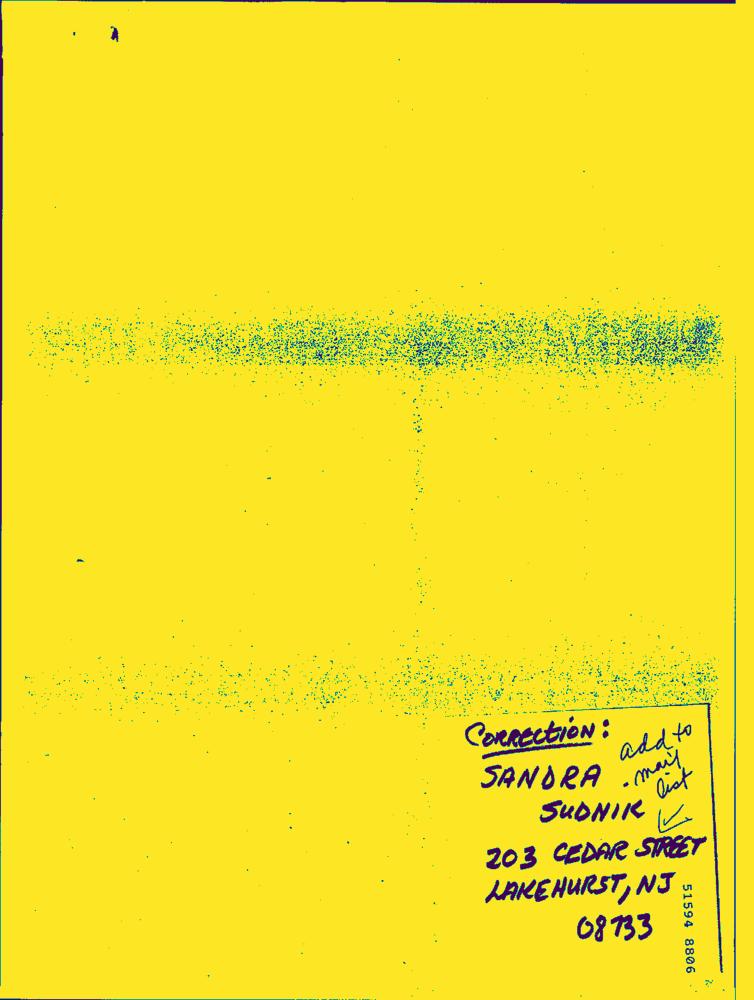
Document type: Hand-Written